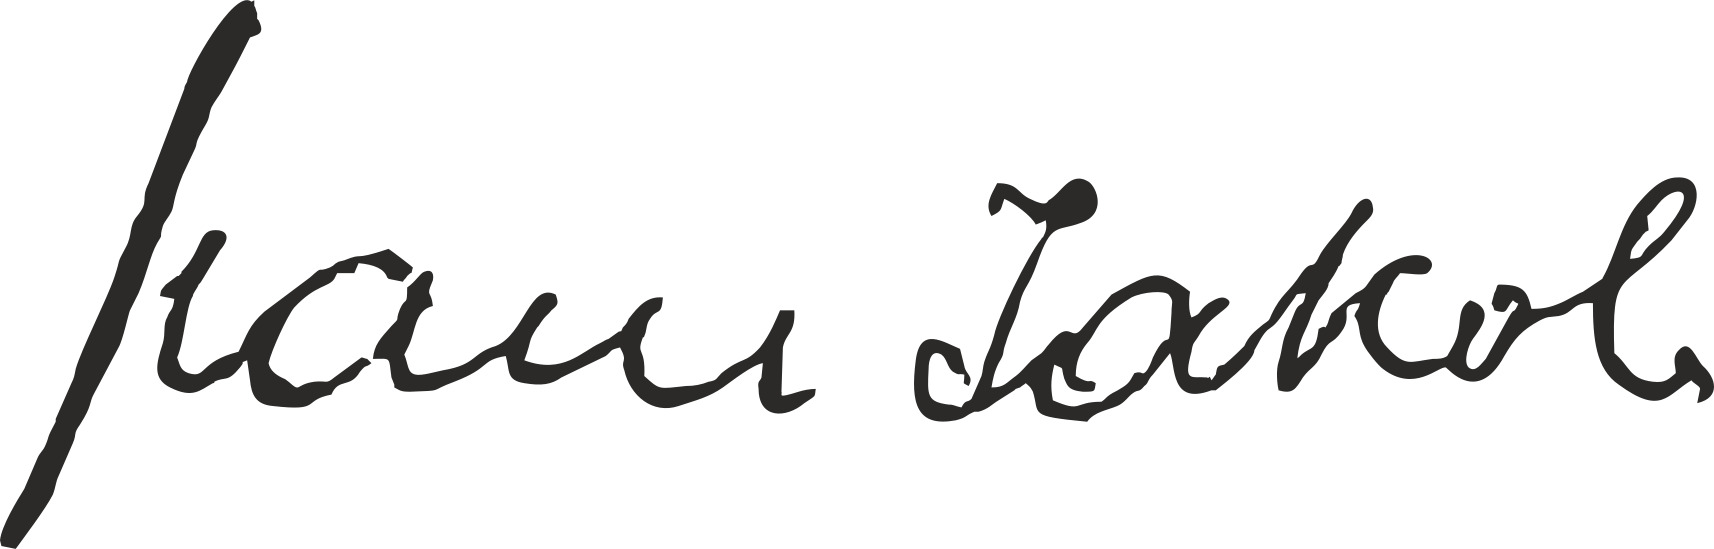
Signature of: hans jakob